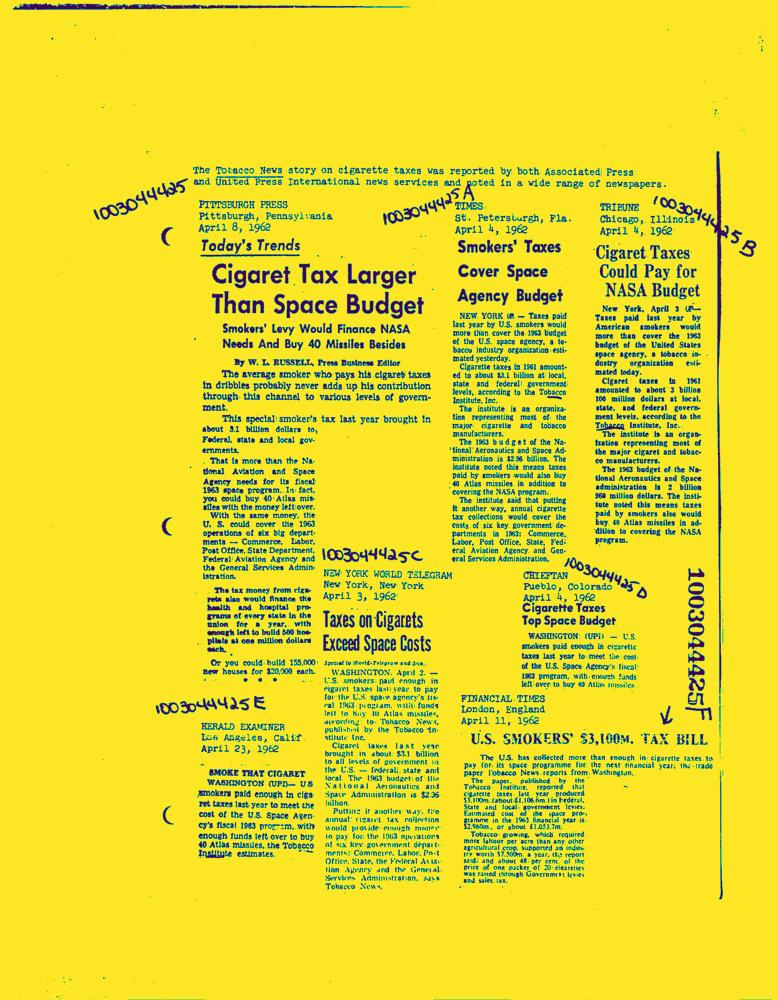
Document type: News-Article